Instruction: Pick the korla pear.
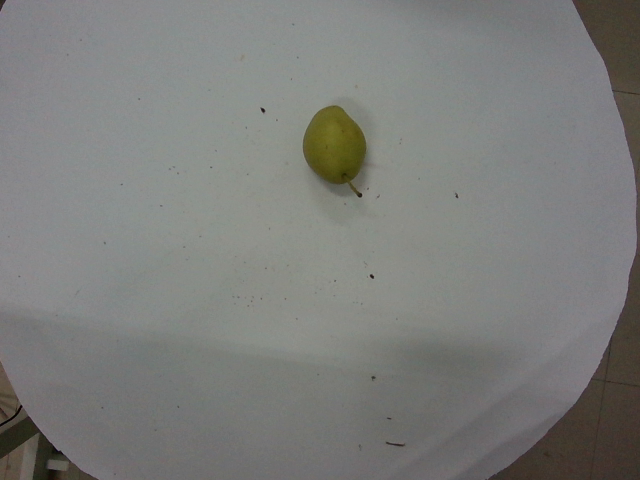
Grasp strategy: vertical